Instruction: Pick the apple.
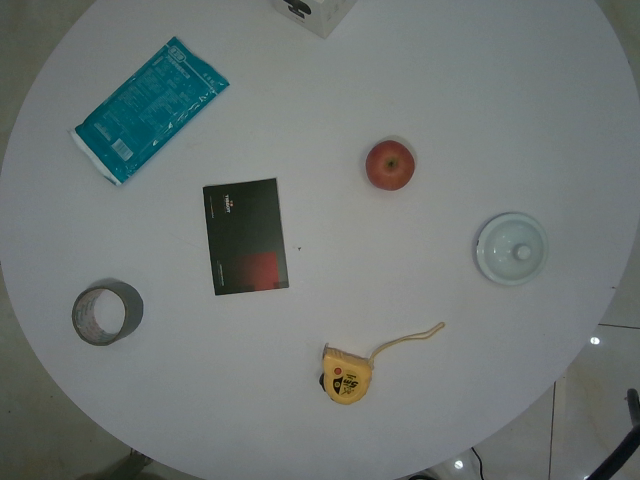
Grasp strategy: vertical